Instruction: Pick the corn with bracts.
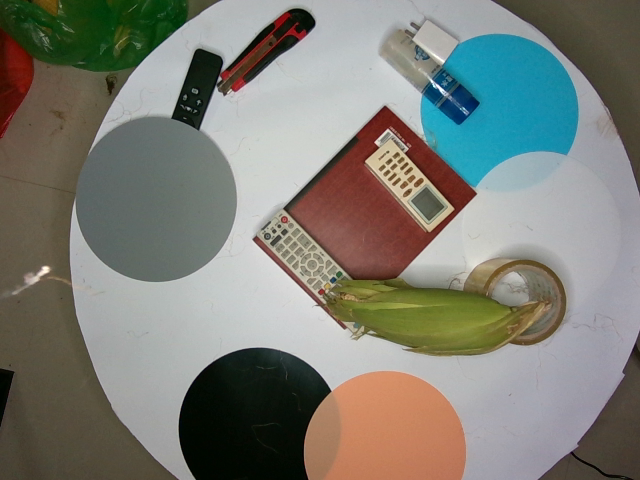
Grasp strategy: vertical